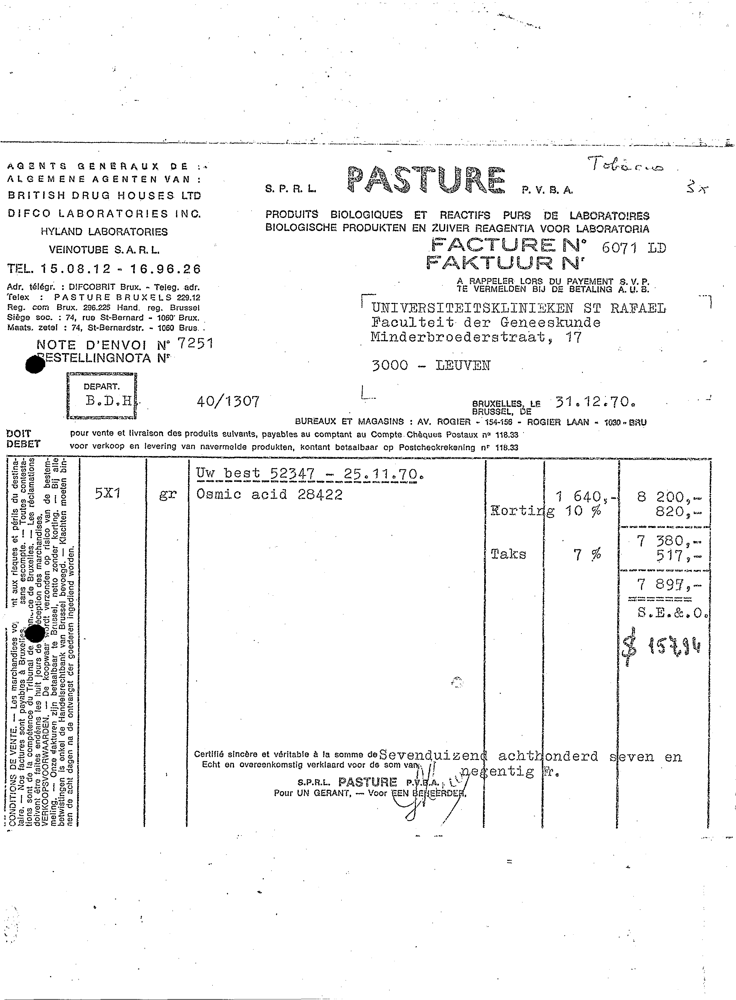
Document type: Invoice